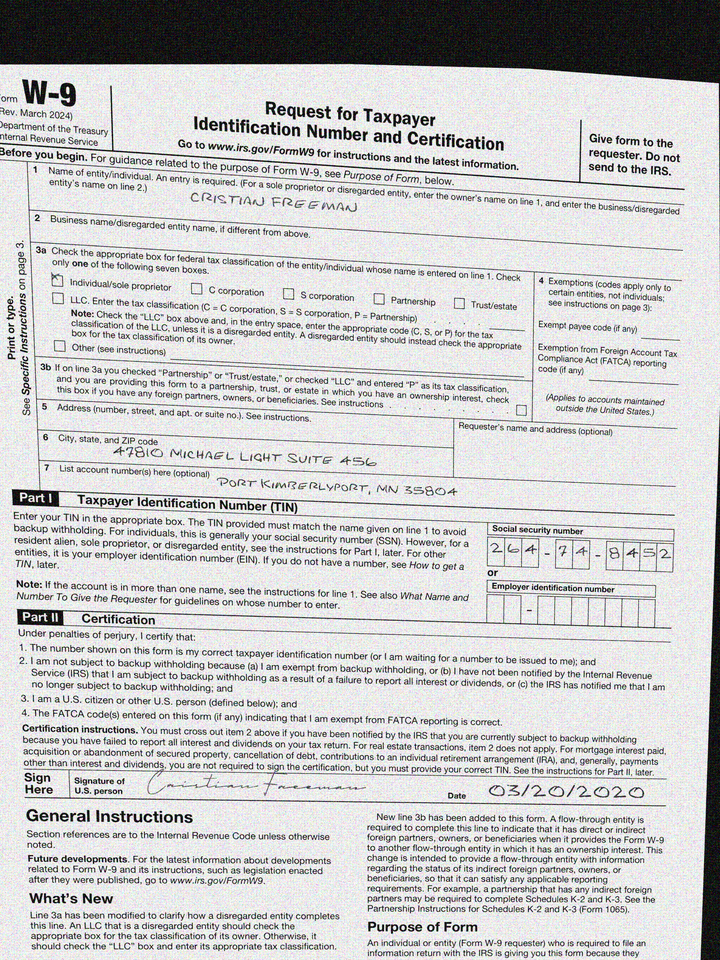
adr1: 47810 Michael Light Suite 456
adr2: Port Kimberlyport, MN 35804
cbx: yes
ssn: 264748452
enm: Cristian Freeman
sdt: 03/20/2020